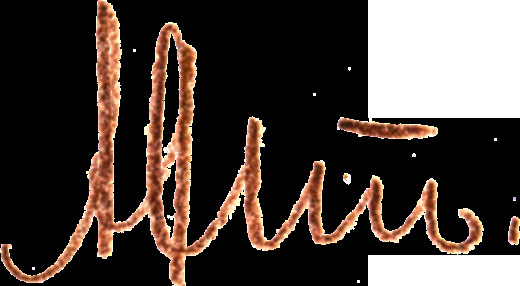
Signature of: andrei grechko